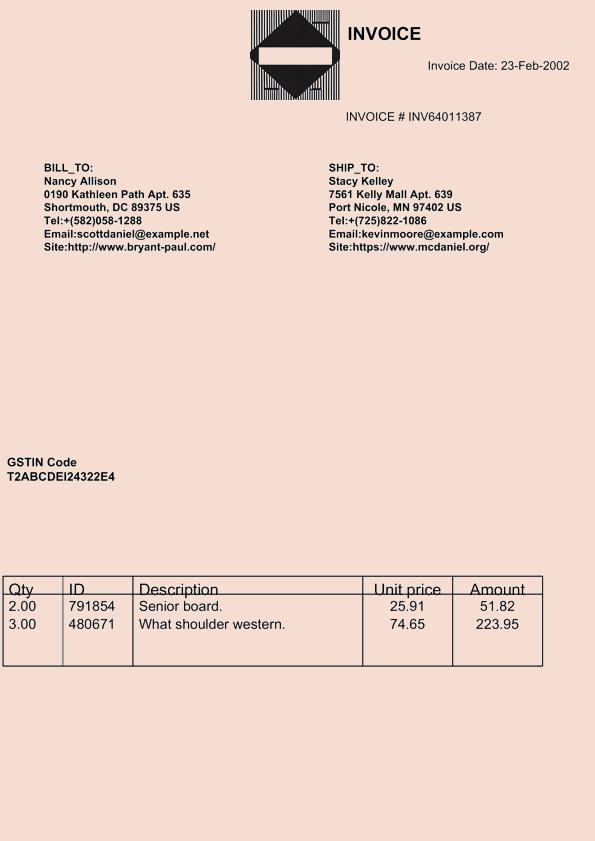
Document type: Invoice